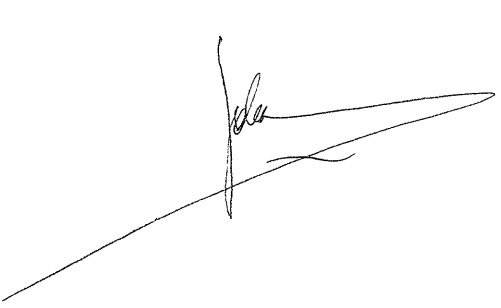
Signature of: josé luis olivas